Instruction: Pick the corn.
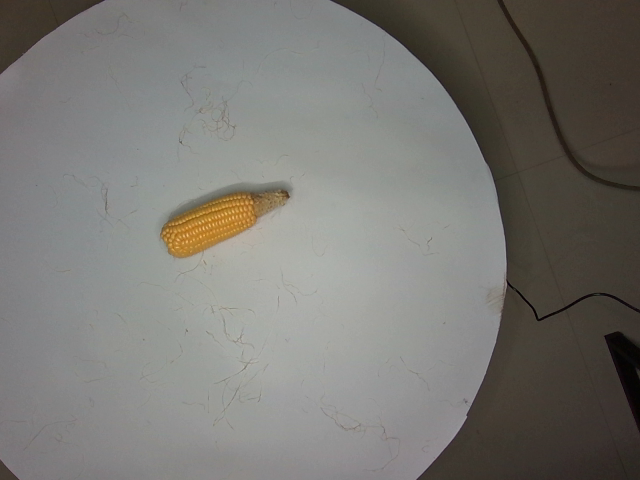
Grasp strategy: vertical